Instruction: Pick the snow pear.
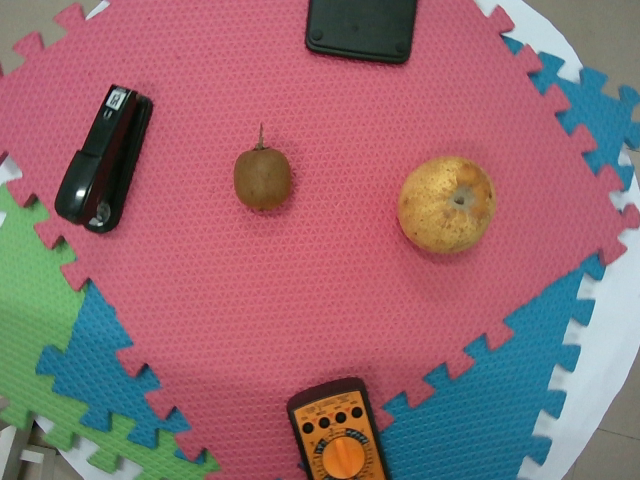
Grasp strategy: vertical